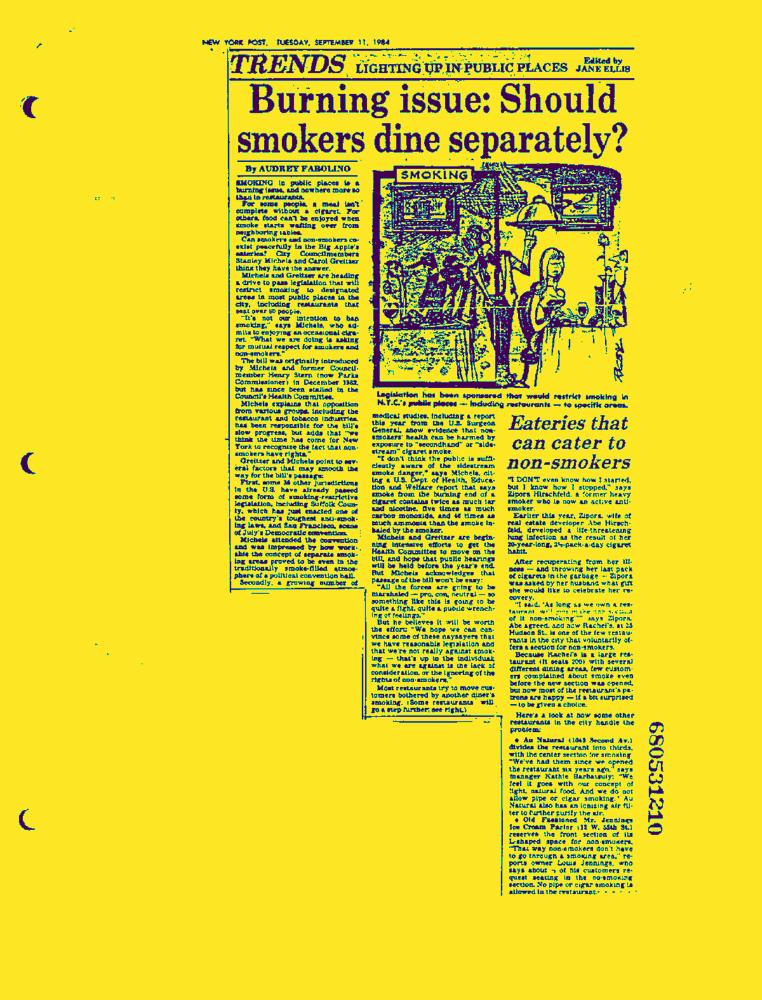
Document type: News-Article